Question: What might the diagnosis be?
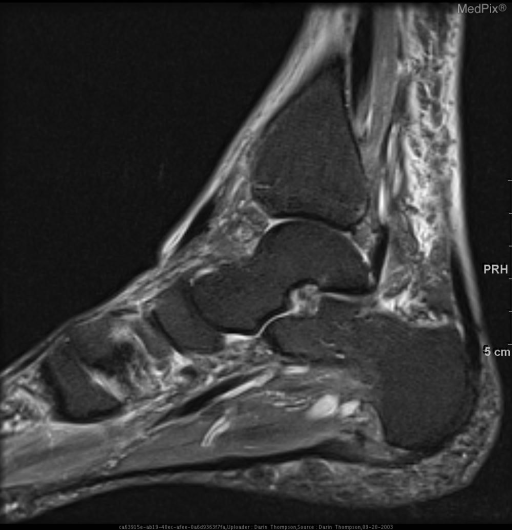
Answer: The possible diagnosis includes -stress fracture
-insufficiency fracture.